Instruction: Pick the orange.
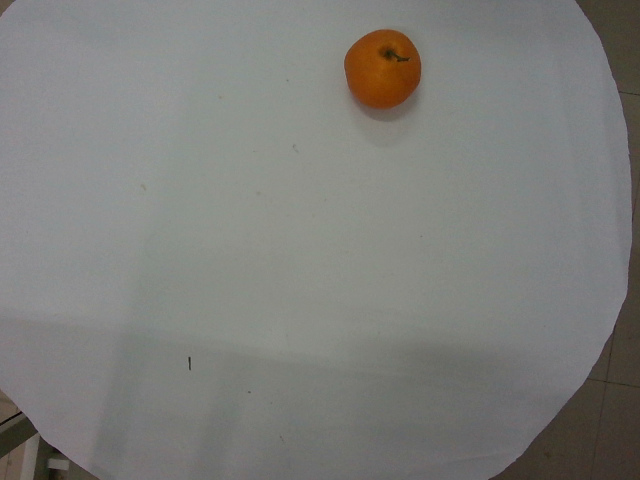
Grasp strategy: vertical